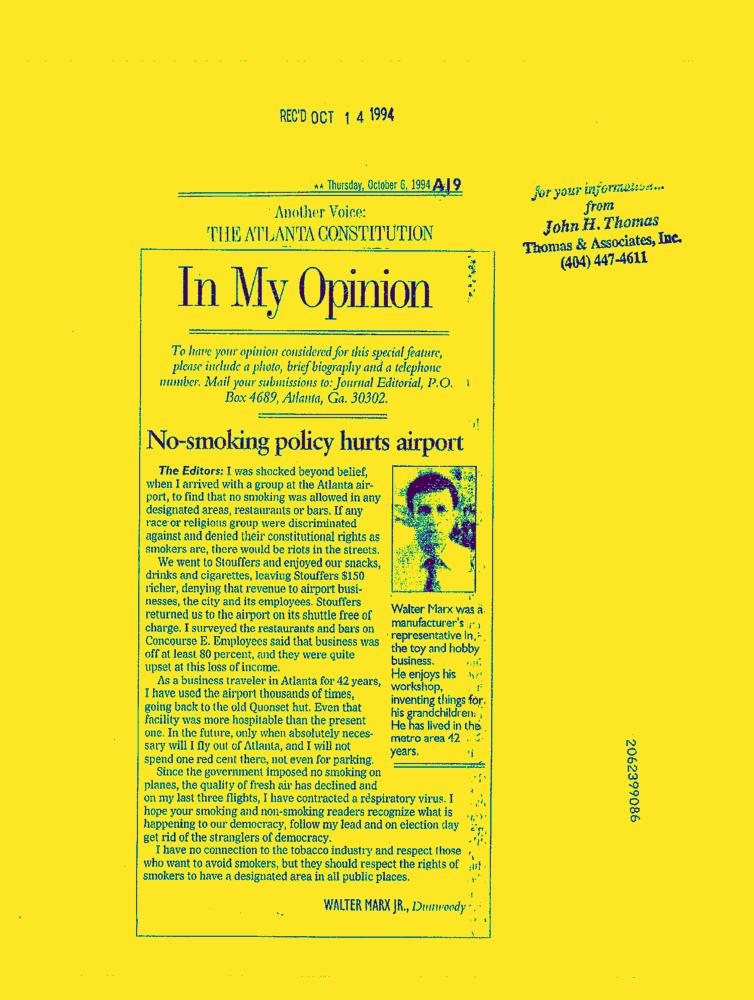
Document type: News-Article